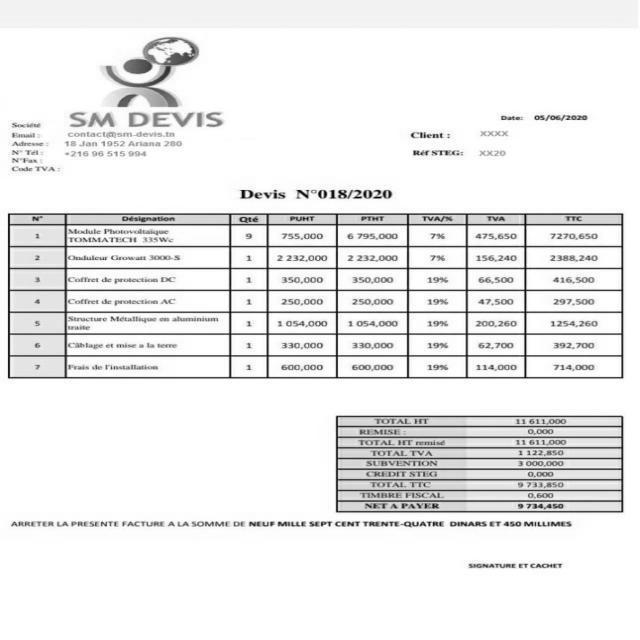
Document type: Invoice